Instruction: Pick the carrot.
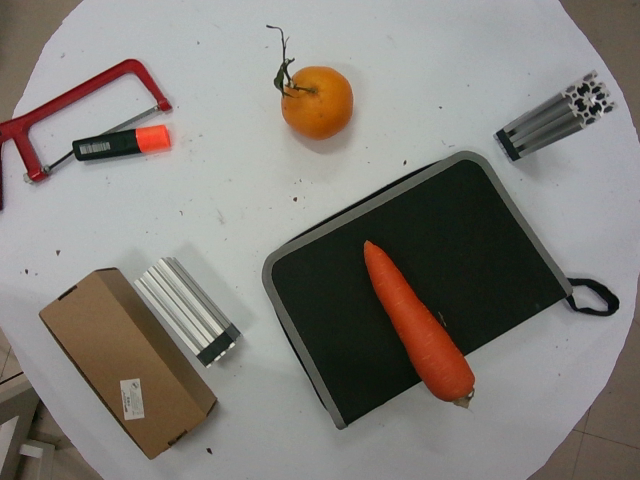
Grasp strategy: vertical